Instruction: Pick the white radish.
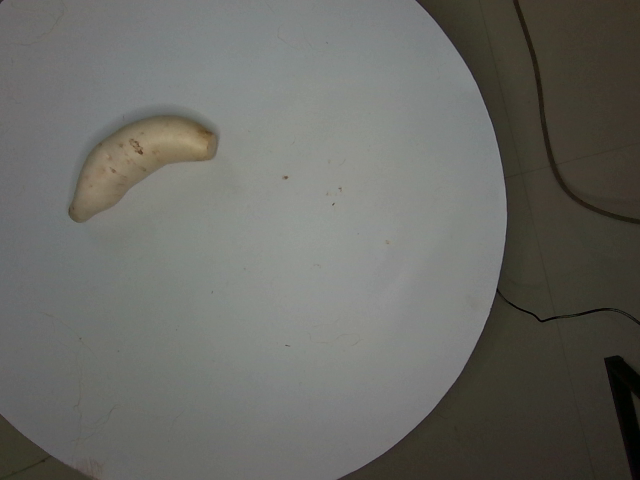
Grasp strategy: vertical